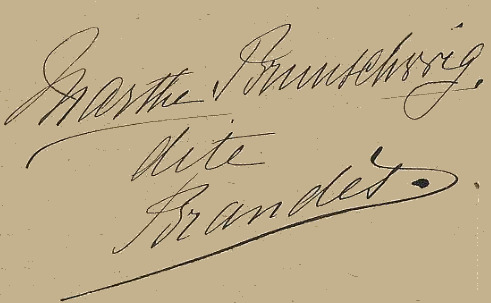
Signature of: marthe brandès